Question: What are the imaging findings?
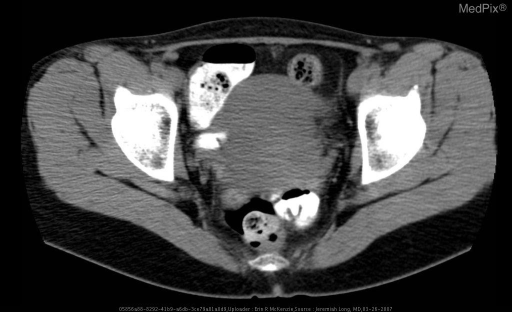
Answer: The imaging shows •  Within the pelvis, just posterior to the uterus and just to the right of the midline, there is a 1.9 cm round mass with an internal air-fluid level and some enteric contrast material present within.
•  The density of the enteric contrast material within the lesion is somewhat less than that of the surrounding small bowel.
•  There is no mesenteric inflammatory change surround this lesion.
•  The appendix is not definitely identified on this examination.  No secondary signs of appendiceal inflammation are noted.
•  The bowel loops otherwise demonstrate normal attenuation and configuration throughout.
•  There is no evidence of bowel obstruction. Posterior to the uterus and to ther right of midline there is a 1.9 cm rounded mass with an internal air-fluid level and some enteric contrast material present within..